Question: Which state is mentioned in the document?
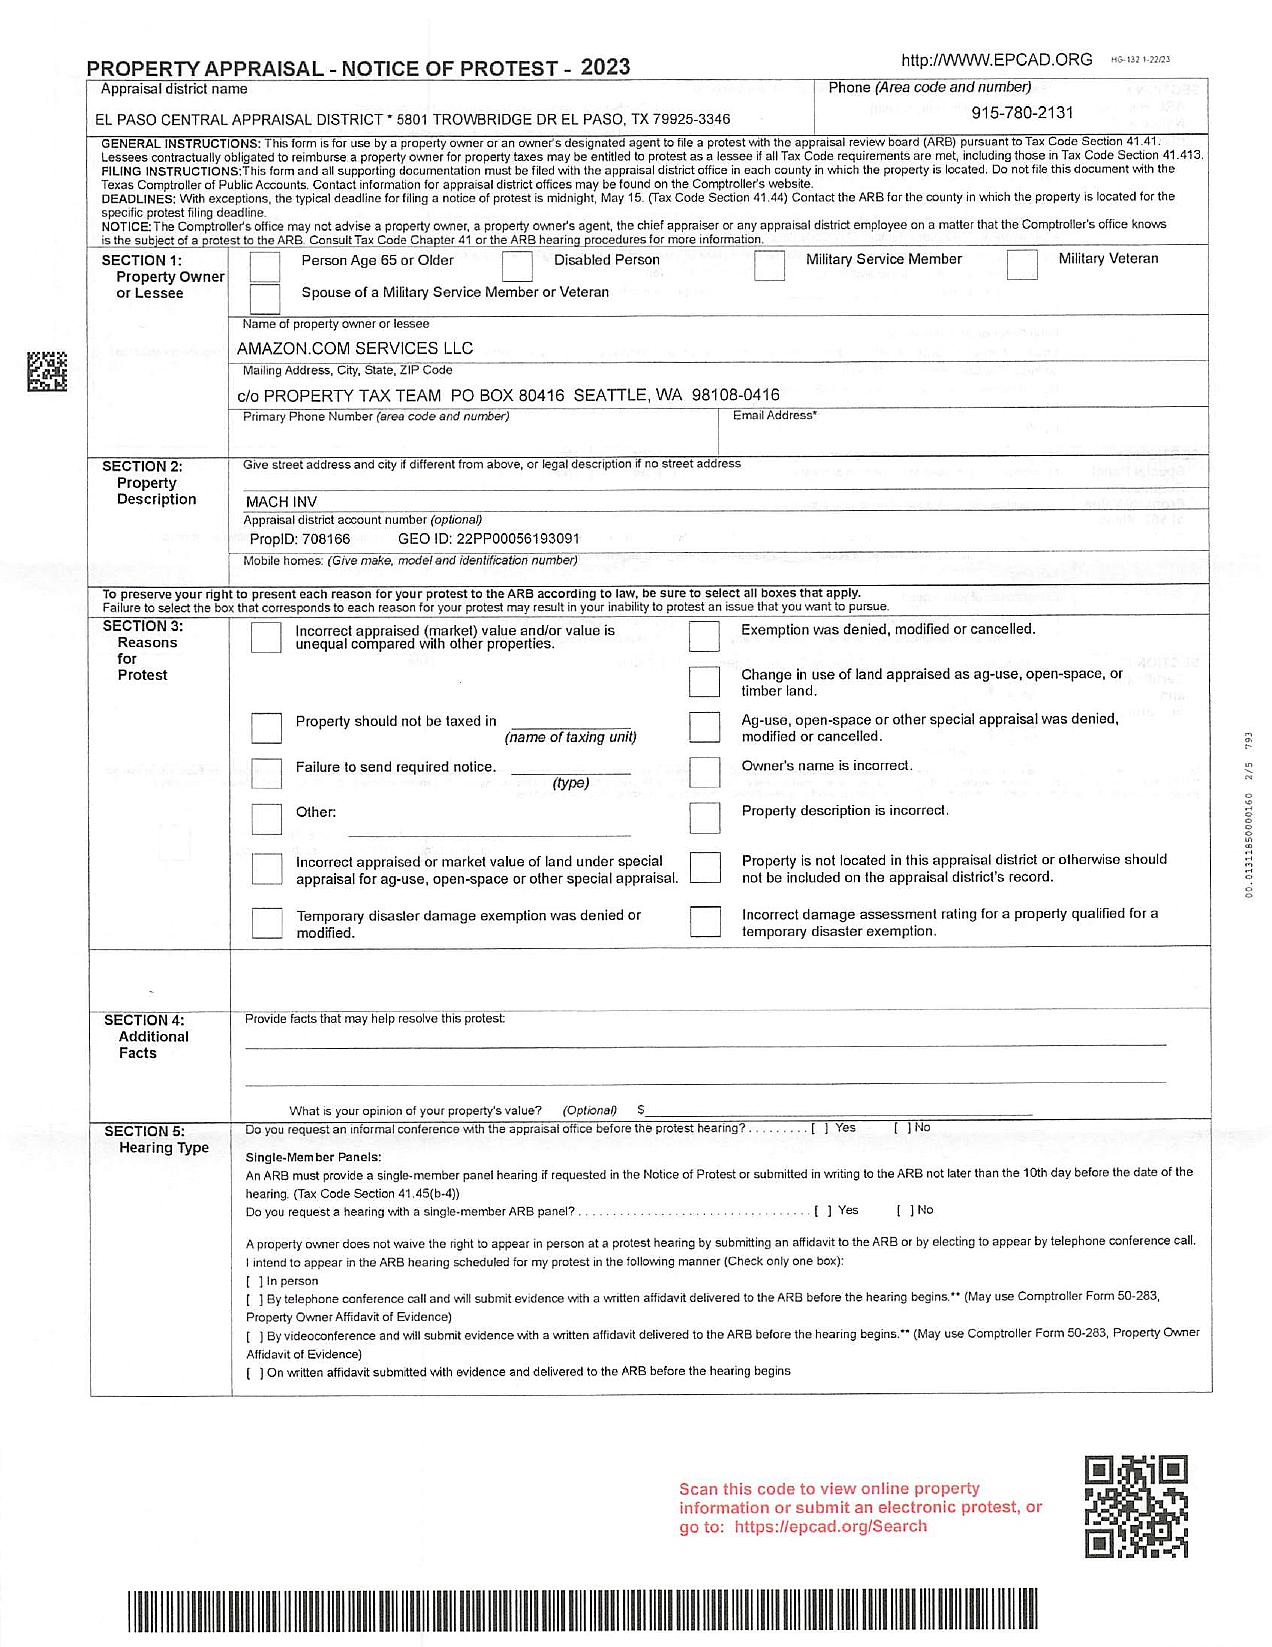
Answer: "TX"